Question: Talk about the condition:
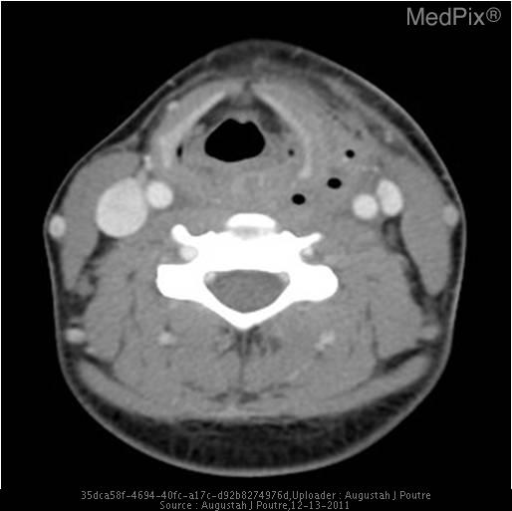
Answer: The disease is discussed as: The branchial apparatus serves as an embryological precursor to the tissues of the neck.  It consists of four branchial arches, clefts and pouches.  The branchial arches form musculoskeletal and vascular structures of the head and neck while the pouches form the middle ear, tonsils, thymus and parathyroid gland.  The first branchial clefts give rise to the external ear but the other three branchial clefts involute during normal development.  Failure of the other branchial clefts to involute forms a branchial cleft cyst.  Rarely, when a residual branchial cleft connects with a pouch structure, a complete sinus tract from the pharynx to a blind pouch cyst will form.

Branchial cleft anomalies differ in clinical presentation depending on the specific cleft that fails to involute.  Classically, branchial cleft cysts present as a well demarcated mass along the anterior upper third along the sternocleidomastoid muscle.  This presentation is consistent with a second branchial cleft cyst which accounts for 95% of branchial cleft anomalies.  Fourth branchial cleft anomalies are the rarest developmental defect of the branchial apparatus.  These defects commonly form a fistula extending from the apex of the pyriform sinus to end as a blind pouch near the superior pole of the thyroid gland.

Fourth branchial anomalies are often not appreciated on physical exam until they become secondarily infected.  Typical presentation is that of an inflammatory neck mass, often involving the thyroid gland.  These lesions most commonly occur on the left side of the neck.  Common sources of secondary infection include oropharyngeal pathogens that inoculate the sinus tract, usually after an upper respiratory infection or surgical manipulation of the oral cavity.  Infections can present as generalized erythema and cellulitis along the sinus tract or as supprative thyroditis.  Recurrent supprative thyroiditis is highly suggestive of a fourth branchial cleft sinus.

The initial imaging test of choice is a contrast enhanced CT scan of the neck to detect the location and extent of the lesion.  Finding air within a left-sided neck infection in close relation to the thyroid gland is thought to be almost pathognomonic for a fourth branchial cleft sinus tract.  A barium study of the pharynx is often utilized to further localize the path of the sinus tract.  Ultimately, definitive diagnosis occurs by direct pharyngoscopy to identify the origin of the sinus tract within the pyriform sinus.

Initial management consists of antibiotic therapy.  The antibiotic regimen will vary depending on culture results if a biopsy is performed or the clinician’s judgment if not performed.  Definitive treatment is surgical excision.  Incision and drainage is a poor therapeutic option given the high rate of recurrence without obliteration of the sinus tract.  An isolated cyst that has become secondarily infection can be excised once antibiotics have controlled local inflammation.  With fourth branchial cleft sinus tracts, optimal therapy consists of closure of the sinus opening.  Surgical options for closure include endoscopic assisted monopolar diathermy, abrasion with Tisseel surgical sealant closure of the sinus or another variation of the same theme.  Depending on the level of thyroid involvement, an ispilateral hemithyroidectomy may be required.